Question: Talk about the condition:
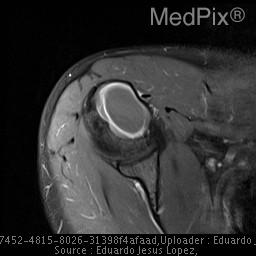
Answer: The disease is discussed as: Fibrous dysplasia is a skeletal developmental anomaly of the bone-forming mesenchyme that manifests as a defect in osteoblastic differentiation and maturation. It is a nonhereditary disorder of unknown cause.

In fibrous dysplasia, the medullary bone is replaced by fibrous tissue, which appears radiolucent on radiographs, with the classically described ground-glass appearance. Trabeculae of woven bone contain fluid-filled cysts that are embedded largely in collagenous fibrous matrix, which contributes to the generalized hazy appearance of the bone. Fibrous dysplasia was found to affect males and females equally, but it was 50% more prevalent in the maxilla.

The following 4 disease patterns are recognized: Monostotic form, Polyostotic form, Craniofacial form and Cherubism

Monostotic Fibrous Dysplasia. Approximately 70-80% of fibrous dysplasias are monostotic. This form most frequently occurs in the rib (28%), femur (23%), tibia or craniofacial bones (10-25%), humerus, and vertebrae, in decreasing order of frequency.

This form may present with pain or a pathologic fracture in patients aged 10-70 years, but this form most frequently occurs in those aged 10-30 years. The degree of bone deformity of the monostotic form is relatively less severe than that of the polyostotic type. No clearly documented evidence supports conversion of the monostotic form to the polyostotic form.

Fibrous dysplasia may be associated with endocrinopathies in 2-3% of cases; these include precocious puberty in girls, hyperthyroidism, hyperparathyroidism, acromegaly, diabetes mellitus, and Cushing syndrome. McCune-Albright syndrome may be associated with hyperthyroidism and, hence, exophthalmos.

Radiological findings:
The usual appearance of fibrous dysplasia includes a lucent lesion in the diaphysis or metaphysis, with endosteal scalloping and with or without bone expansion and the absence of periosteal reaction. Usually, the matrix of the lucency is smooth and relatively homogeneous; classically, this finding is described as a ground-glass appearance. Irregular areas of sclerosis may be present with or without calcification. The lucent lesion has a thick sclerotic border and is called the rind sign.

Follow-up:
Malignant degeneration, Estimated frequency is 0.4-1%.
The interval from the diagnosis of fibrous dysplasia to the development of malignancy varies and is usually years or decades.
Most often, skull and facial bones undergo malignant change in monostotic disease, whereas femoral and facial bones undergo malignant change in polyostotic disease.
Osteosarcoma and fibrosarcoma are the most common tumors. Chondrosarcomas occur less frequently.
Radiographic features suggestive of malignant degeneration include a rapid increase in the size of the lesion and a change from a previously mineralized bony lesion to a lytic lesion. Clinical findings of increasing pain and an enlarging soft-tissue mass suggest malignant change.

Metabolic changes, Hypophosphatemic rickets and osteomalacia have been noted in patients with fibrous dysplasia.
One hypothesis to explain the associated metabolic disorder suggests that lesions such as fibrous dysplasia synthesize phosphaturic hormone.